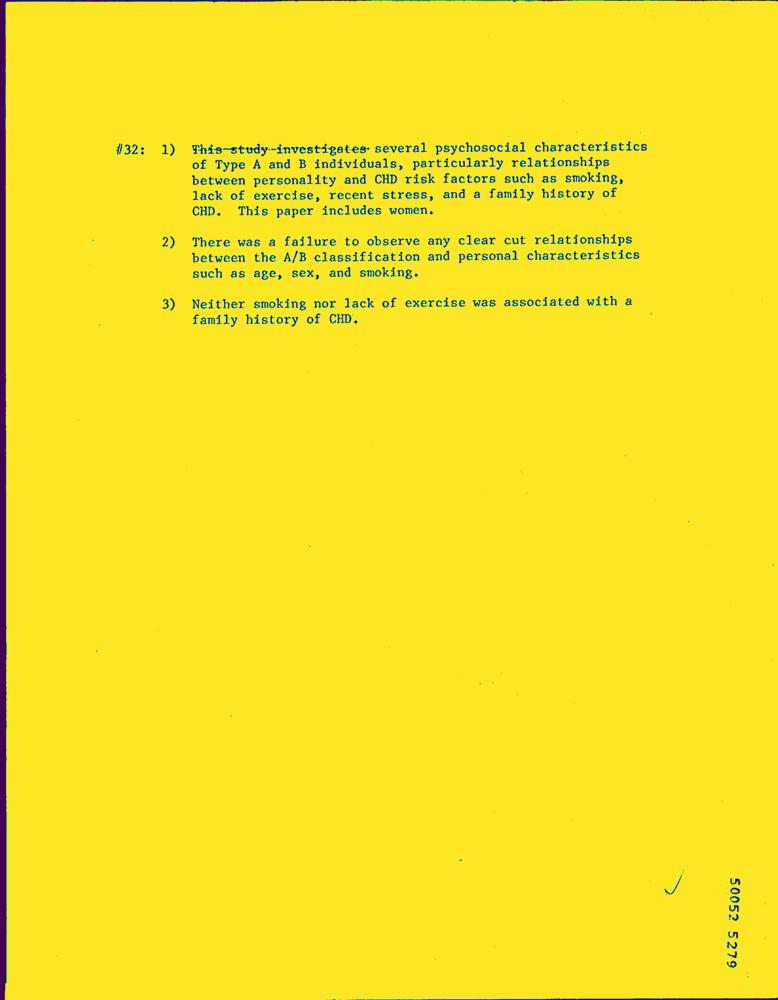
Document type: Hand-Written